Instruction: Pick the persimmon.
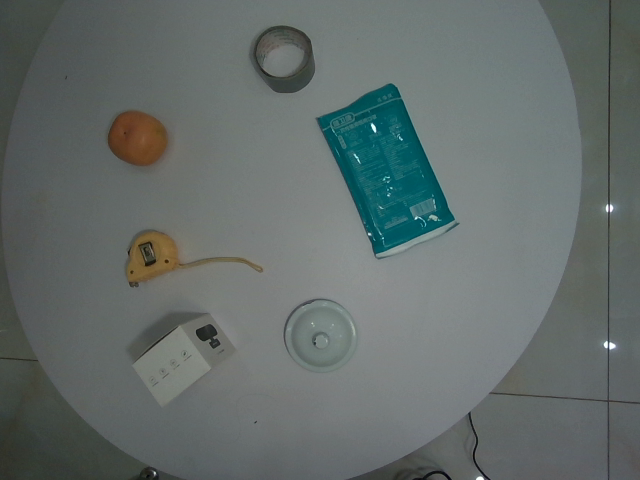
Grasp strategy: vertical